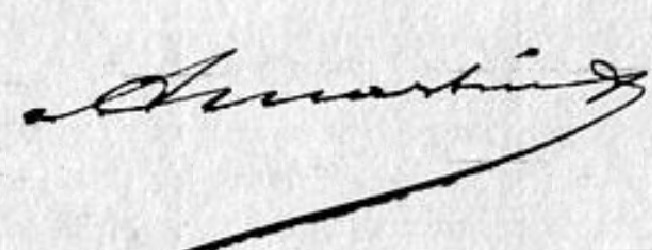
Signature of: auguste martin